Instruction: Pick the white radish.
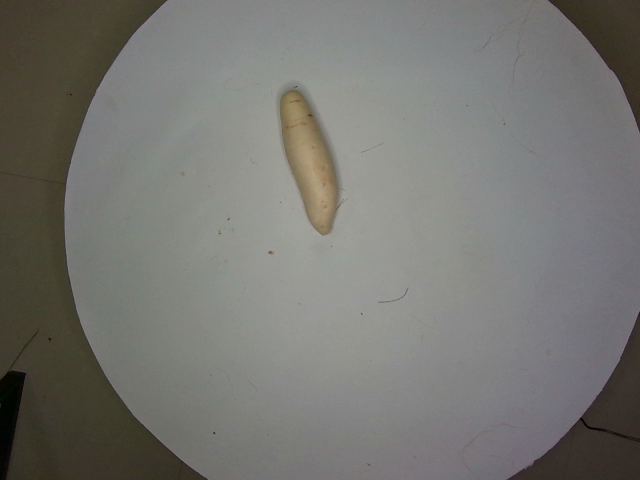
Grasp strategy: vertical